Question: Can you provide the account number mentioned in the document?
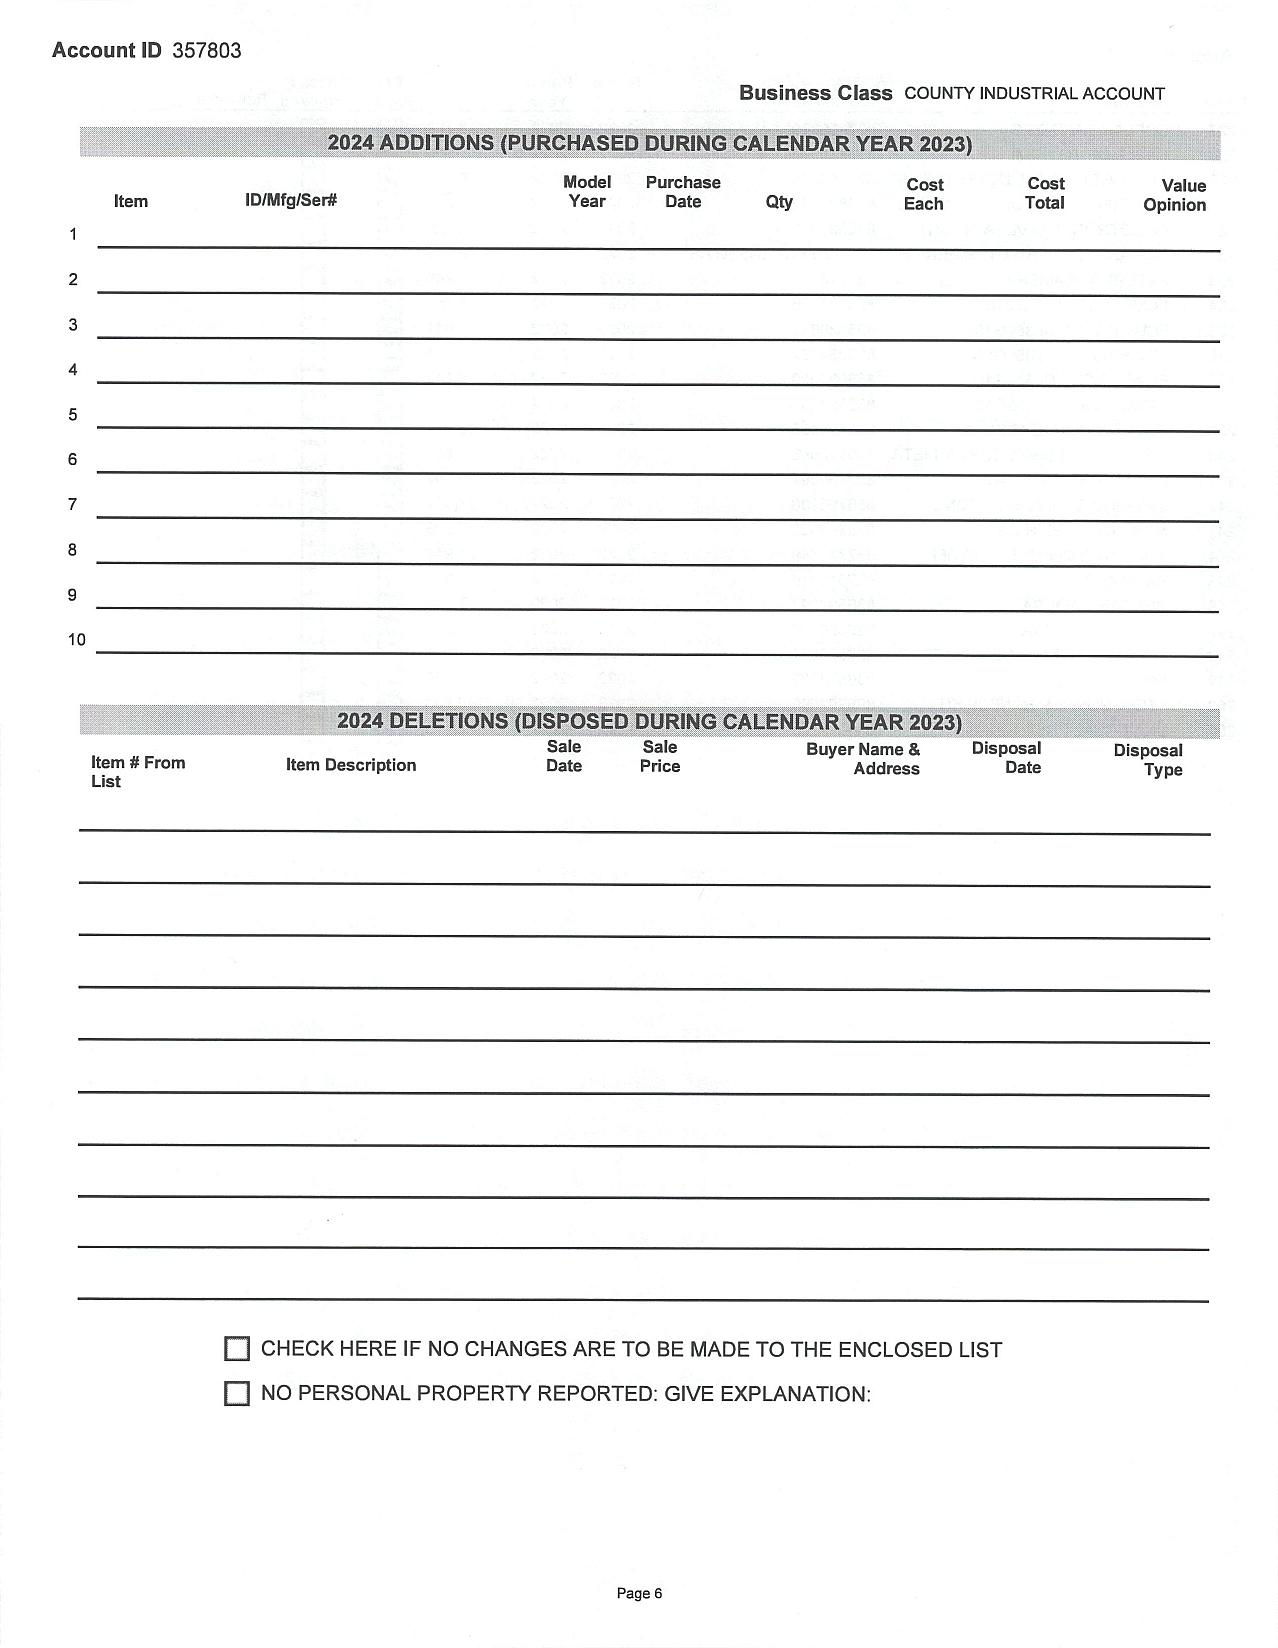
Answer: "357803"